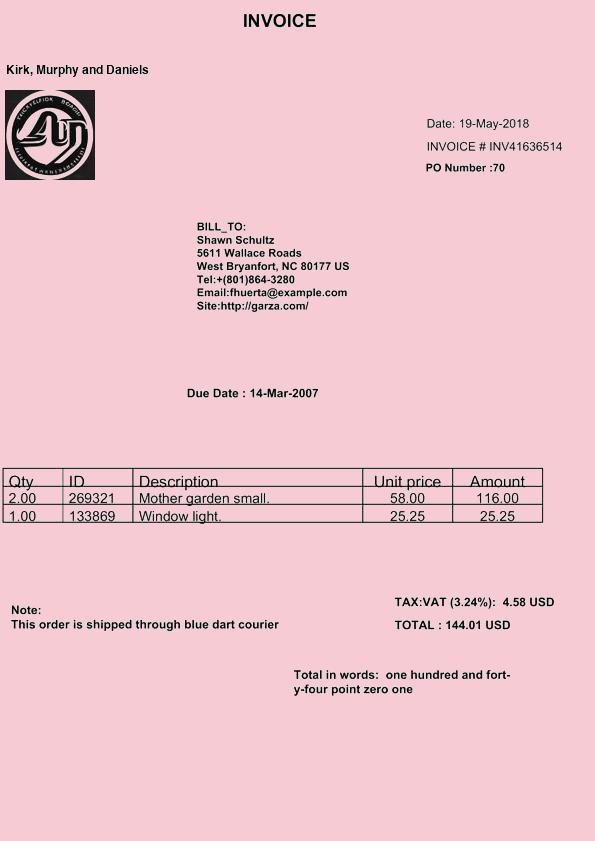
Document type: Invoice